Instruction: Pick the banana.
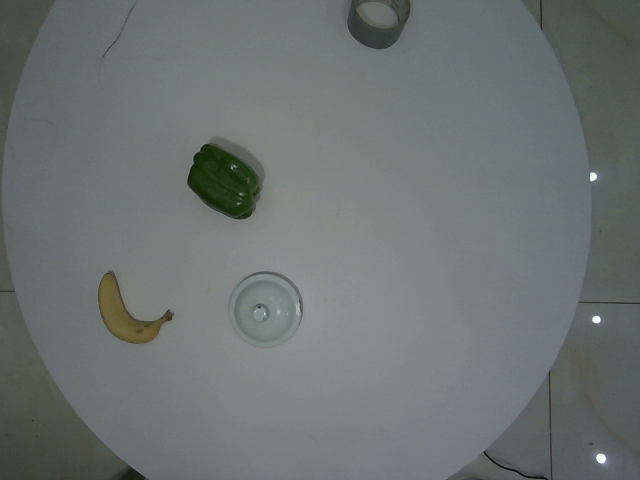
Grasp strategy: vertical